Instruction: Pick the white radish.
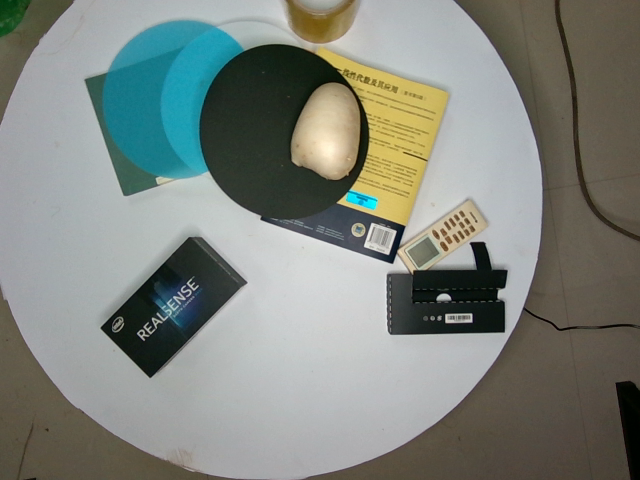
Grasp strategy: vertical